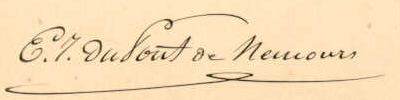
Signature of: éleuthère irénée du pont